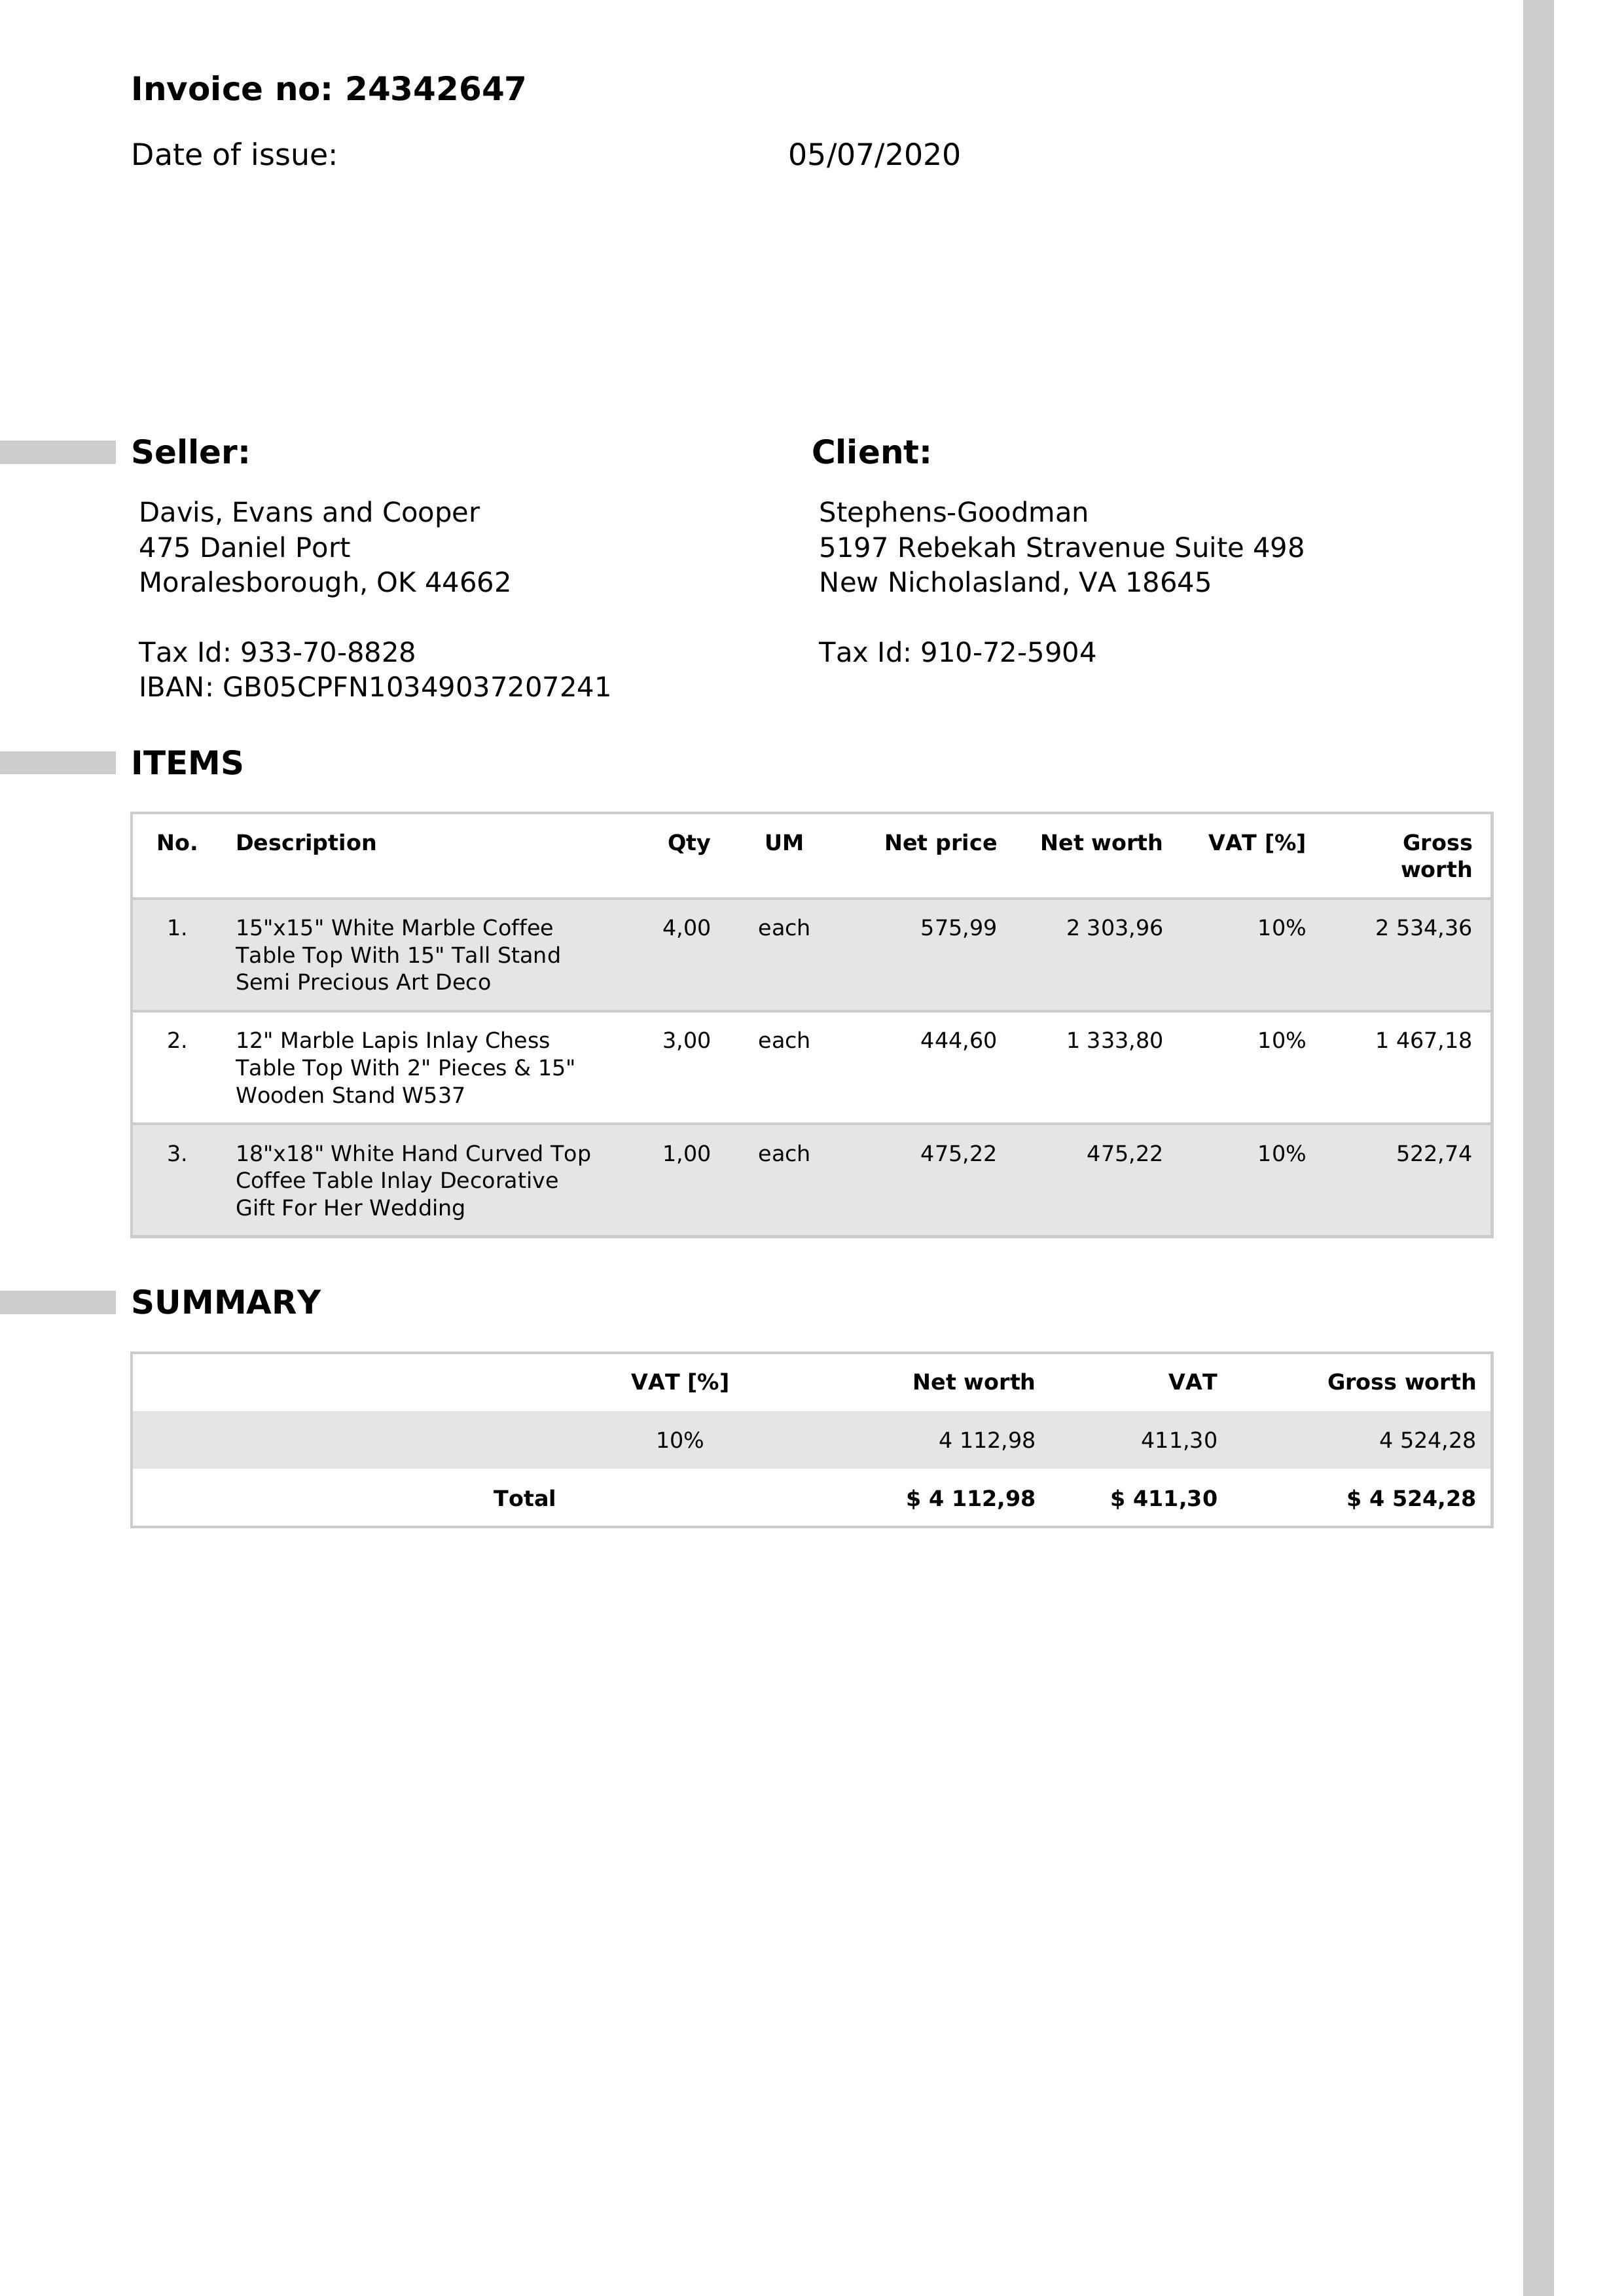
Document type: Invoice